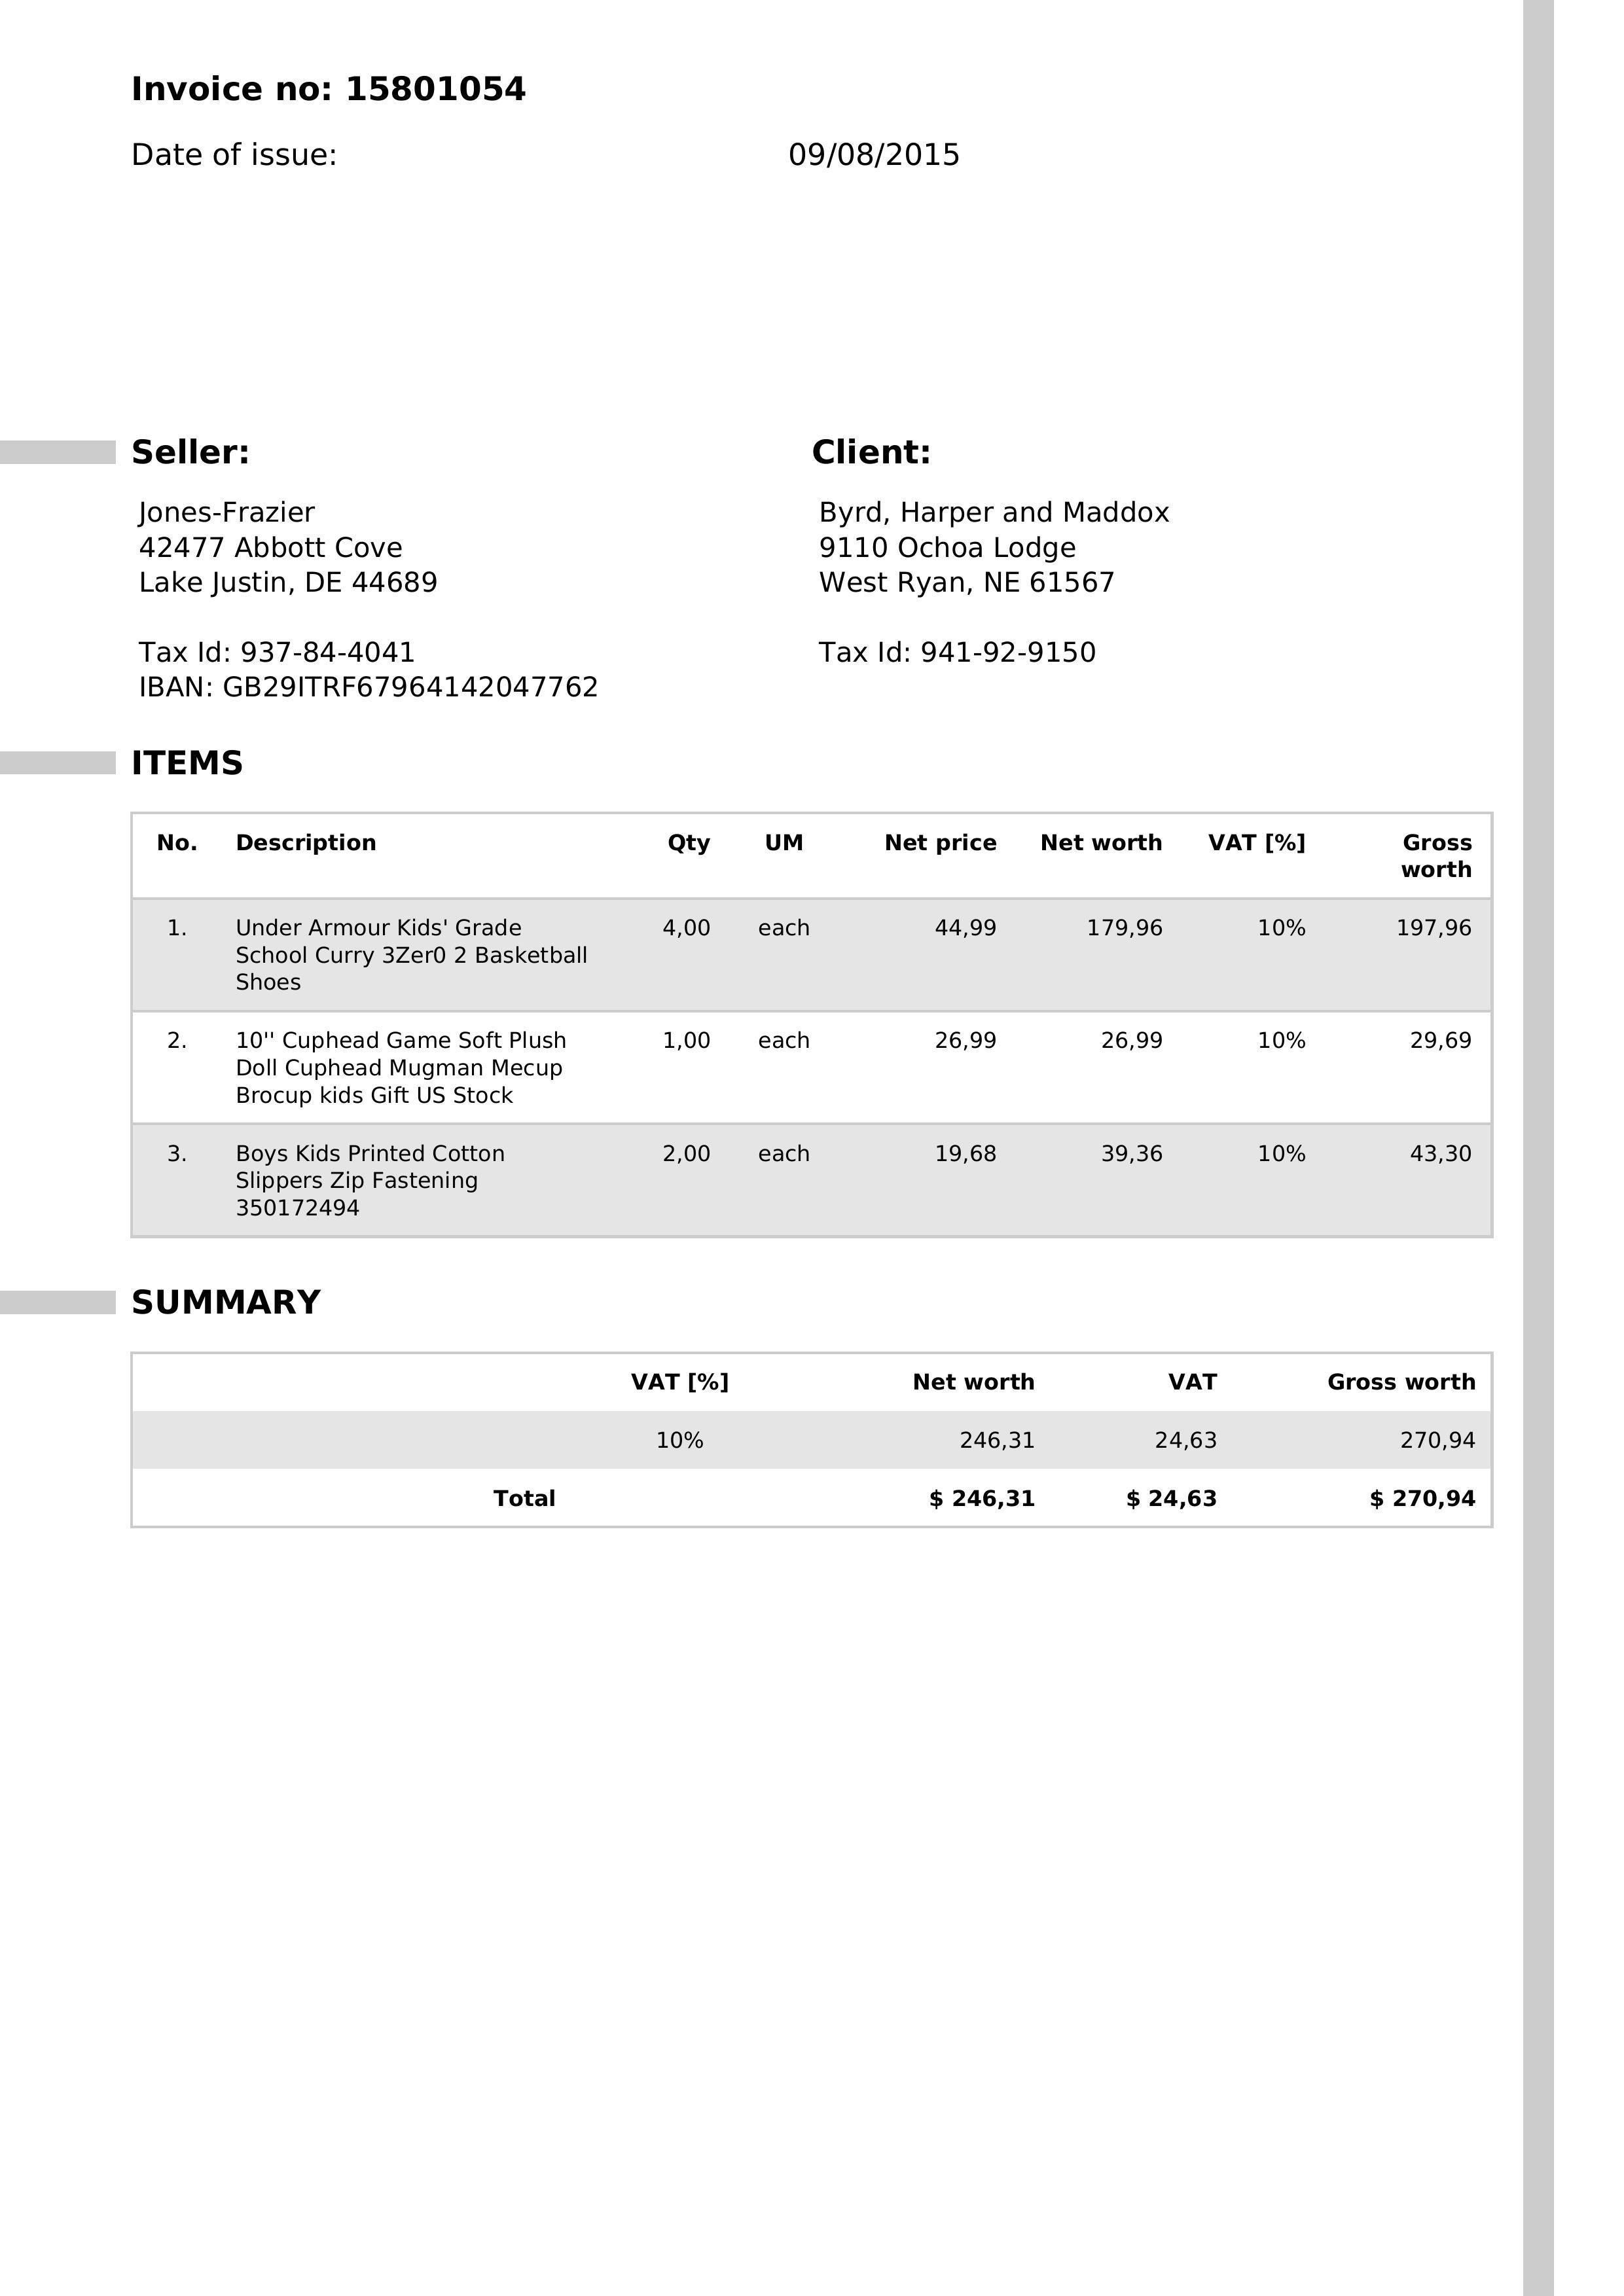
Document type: Invoice